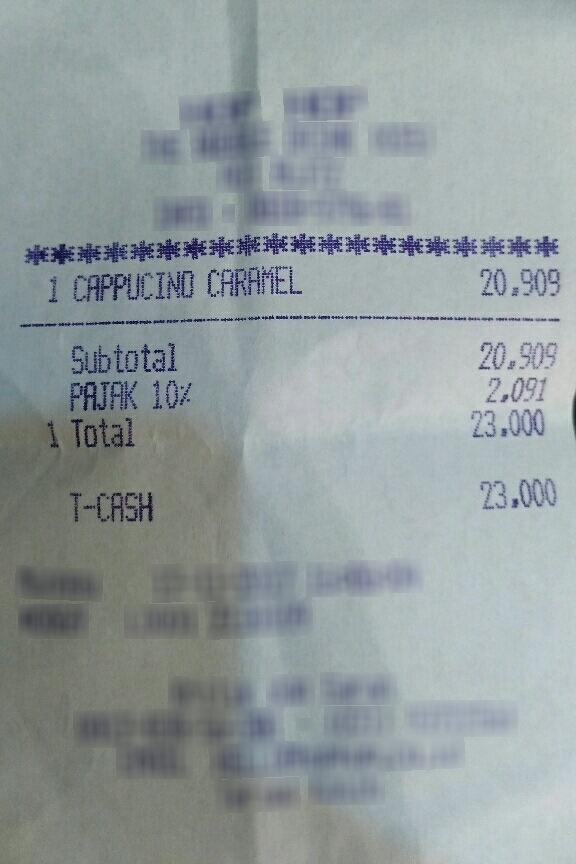
Number of items: 3
Subtotal: 20,909
Tax: 2,091
Total: 23.000
OCR text regions:
text: Total
text: 23.000
text: T-CASH
text: 23.000
text: 1
text: 1
text: CAPPUCINO
text: CARAMEL
text: 20,909
text: Subtotal
text: 20,909
text: PAJAK
text: 10%
text: 2,091